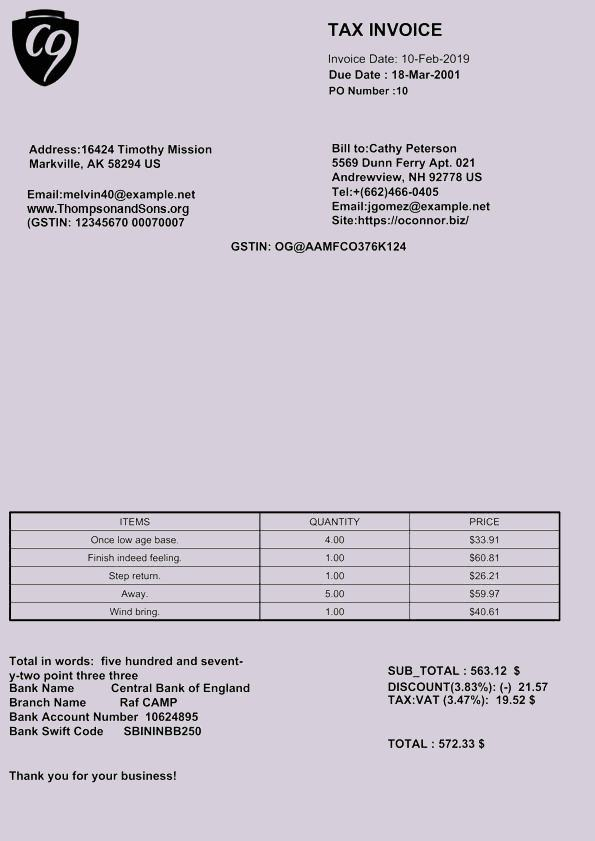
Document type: Invoice